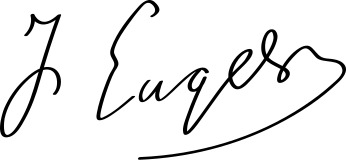
Signature of: friedrich engels